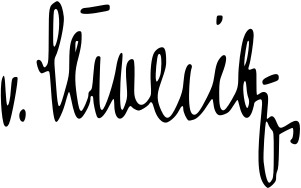
Signature of: dietrich von choltitz